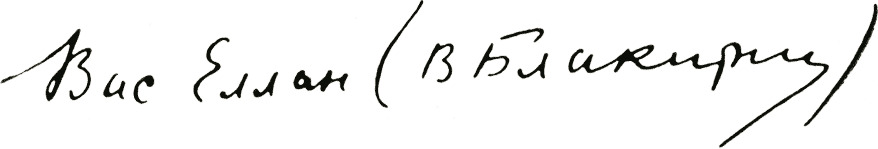
Signature of: vasyl ellan blakytny